Question: In what way does the history help explain the case?
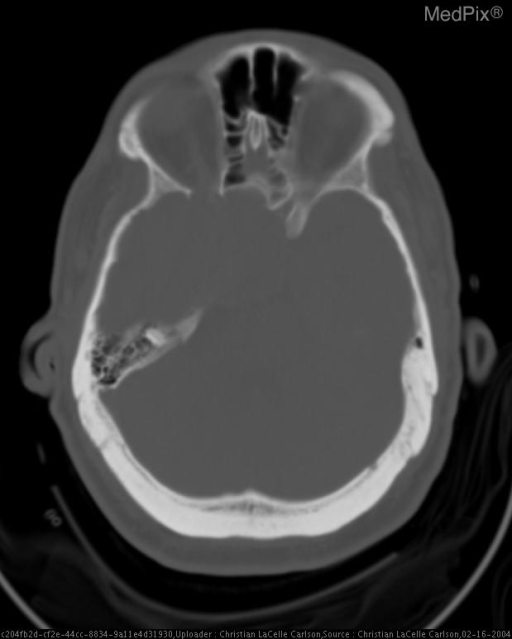
Answer: The patient's history of Middle aged white male status post motor vehicle accident after passing out at the wheel in stable and lucid condition.  Patient is a civilian trauma who is ineligible for care follow-up and definitive care at our military institution. is key in understanding the case.